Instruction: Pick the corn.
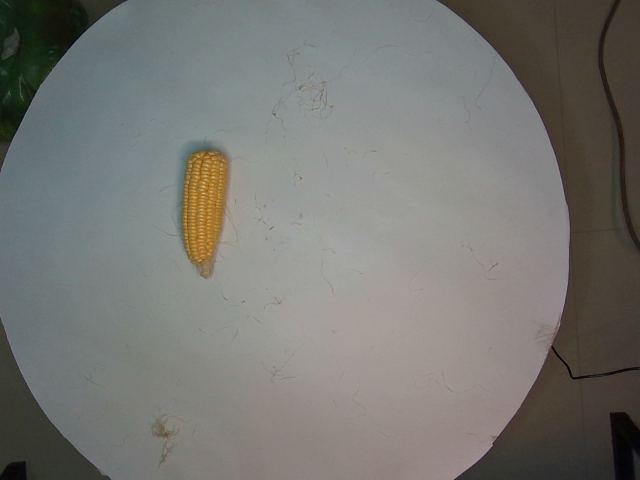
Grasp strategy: vertical